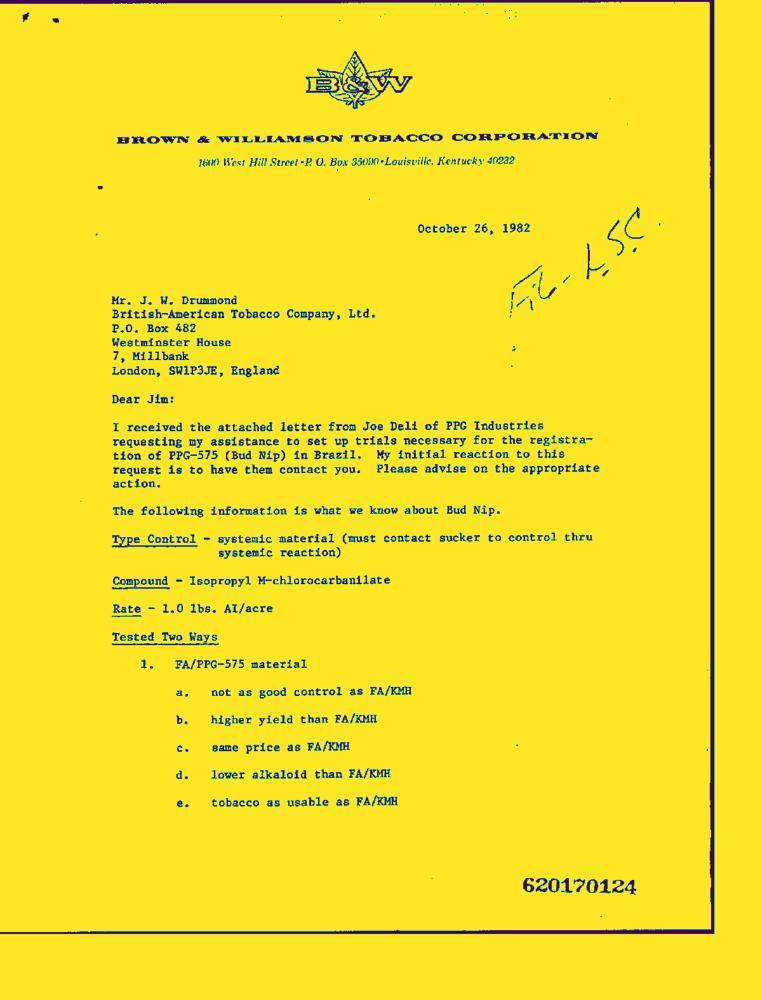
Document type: Letter-Doc